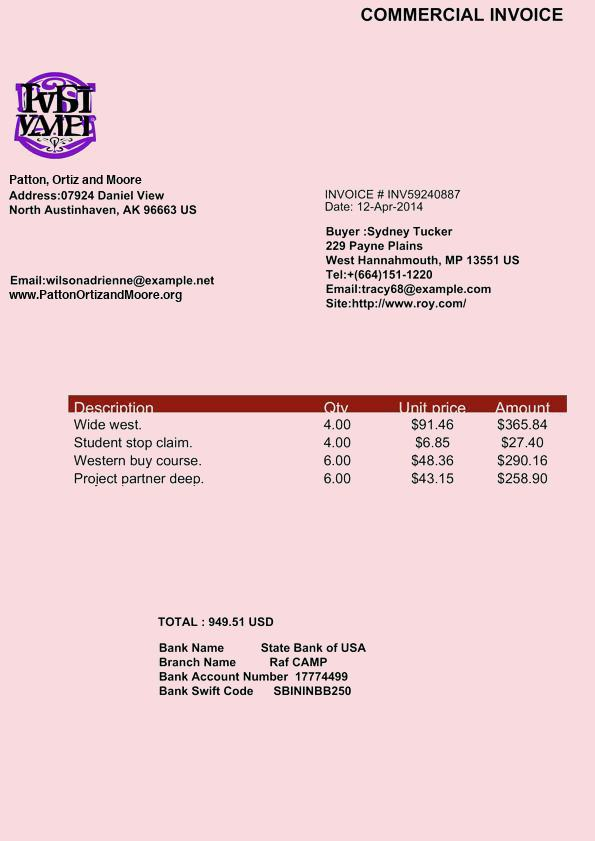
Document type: Invoice